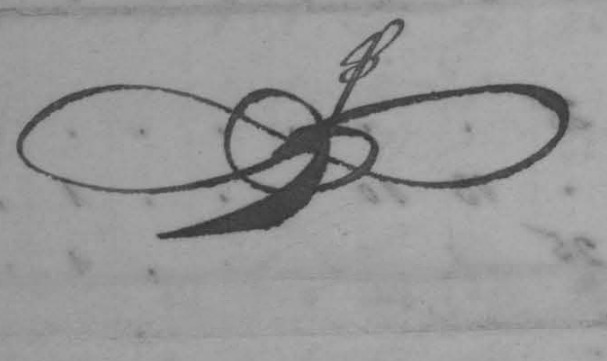
Signature of: martín urbieta